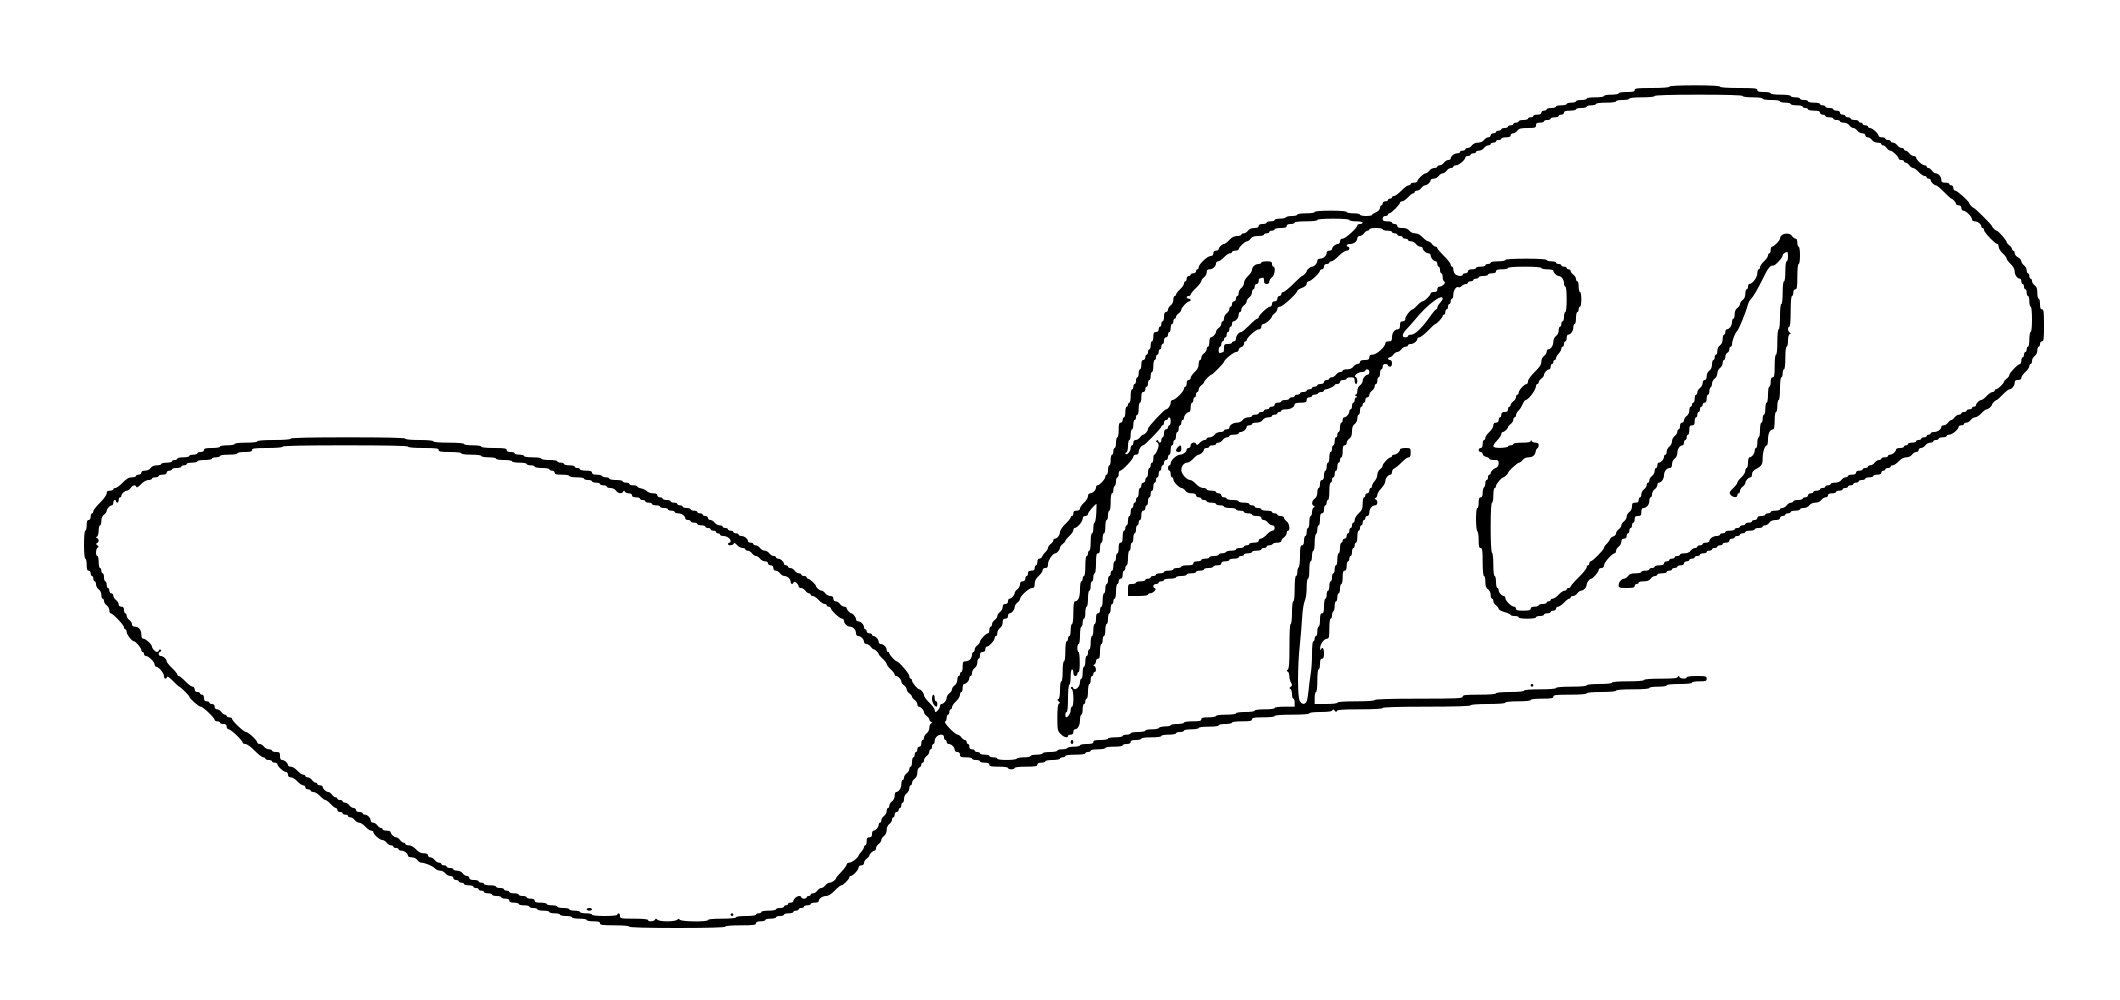
Signature of: breogán riveiro